Question: What is the assessed value of the property as noted in the document?
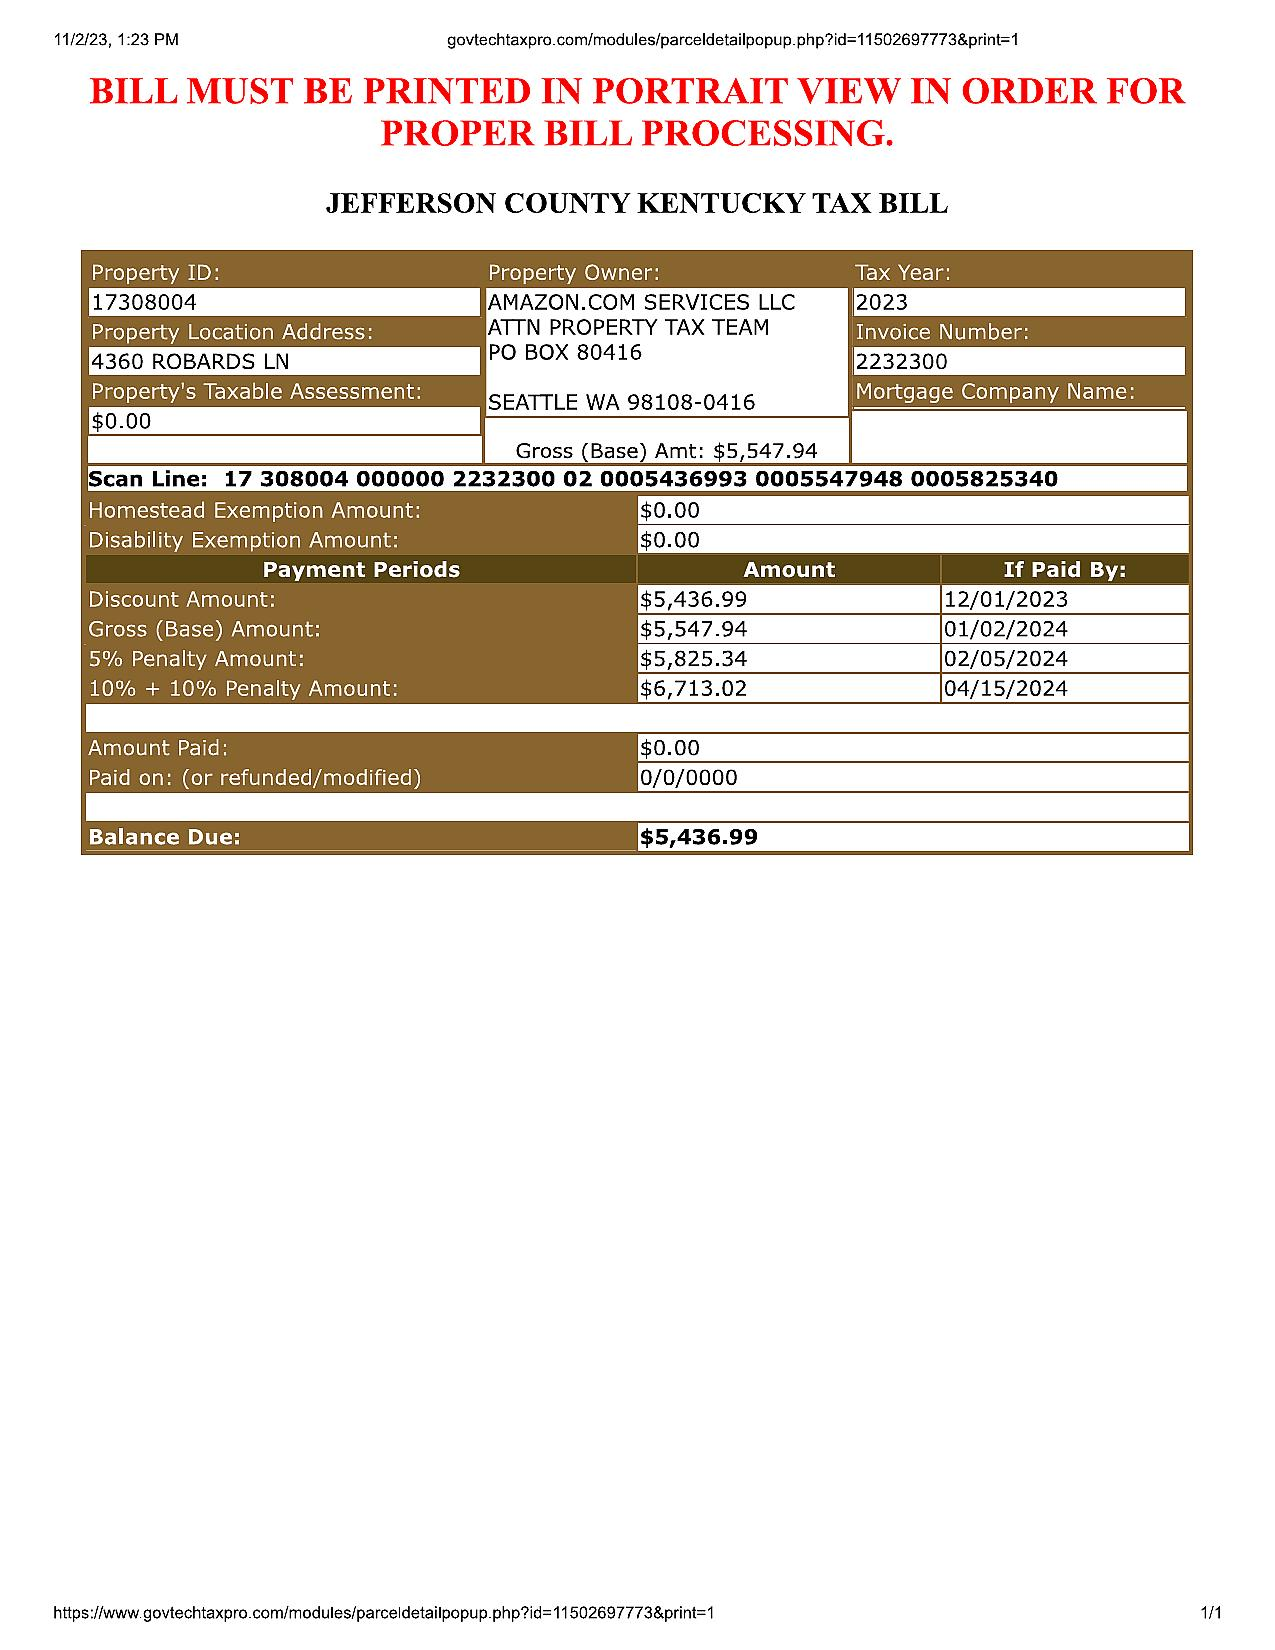
Answer: "0"